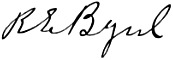
Signature of: richard evelyn byrd sr